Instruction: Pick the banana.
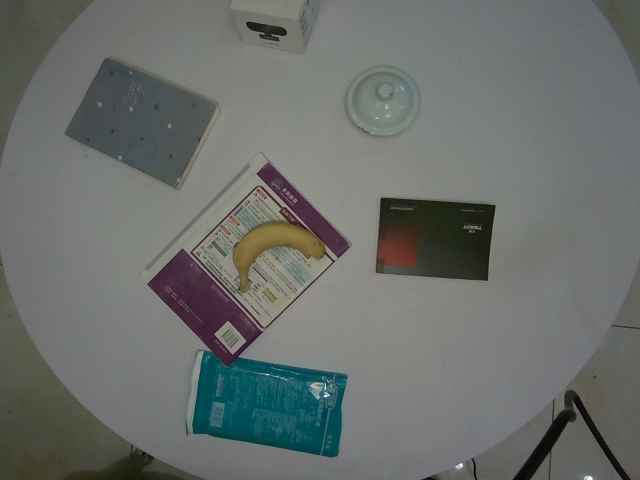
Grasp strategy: vertical